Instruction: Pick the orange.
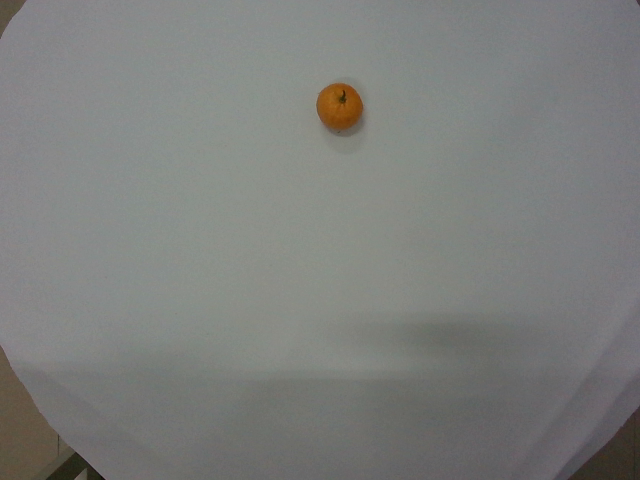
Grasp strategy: vertical